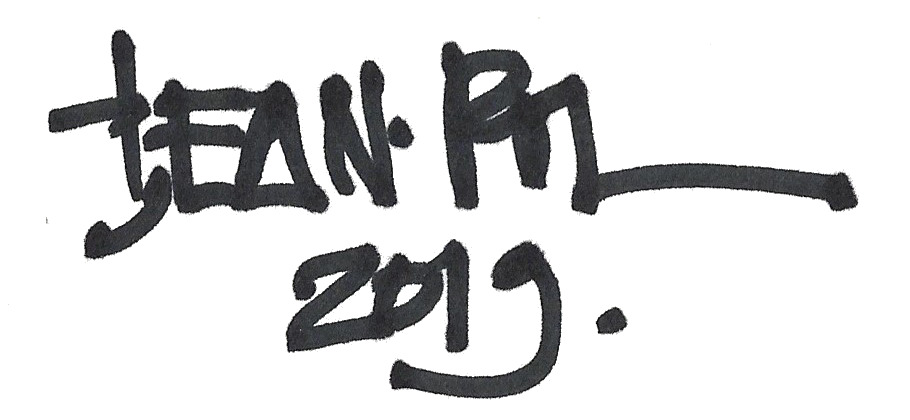
Signature of: jean pol